Question: What is the main concern?
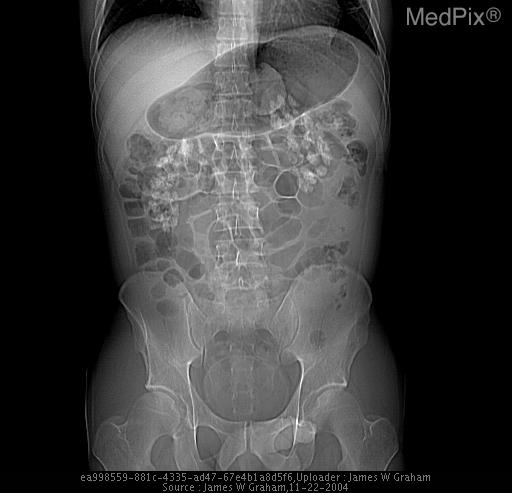
Answer: The findings suggest Severe bilateral medullary nephrocalcinosis. Scanogram with severe bilateral medullary nephrocalcinosis. The patient might have a history of 35 year old white male with flank pain. Patient has history of frequent stone passage, sometimes as frequently as every other day.